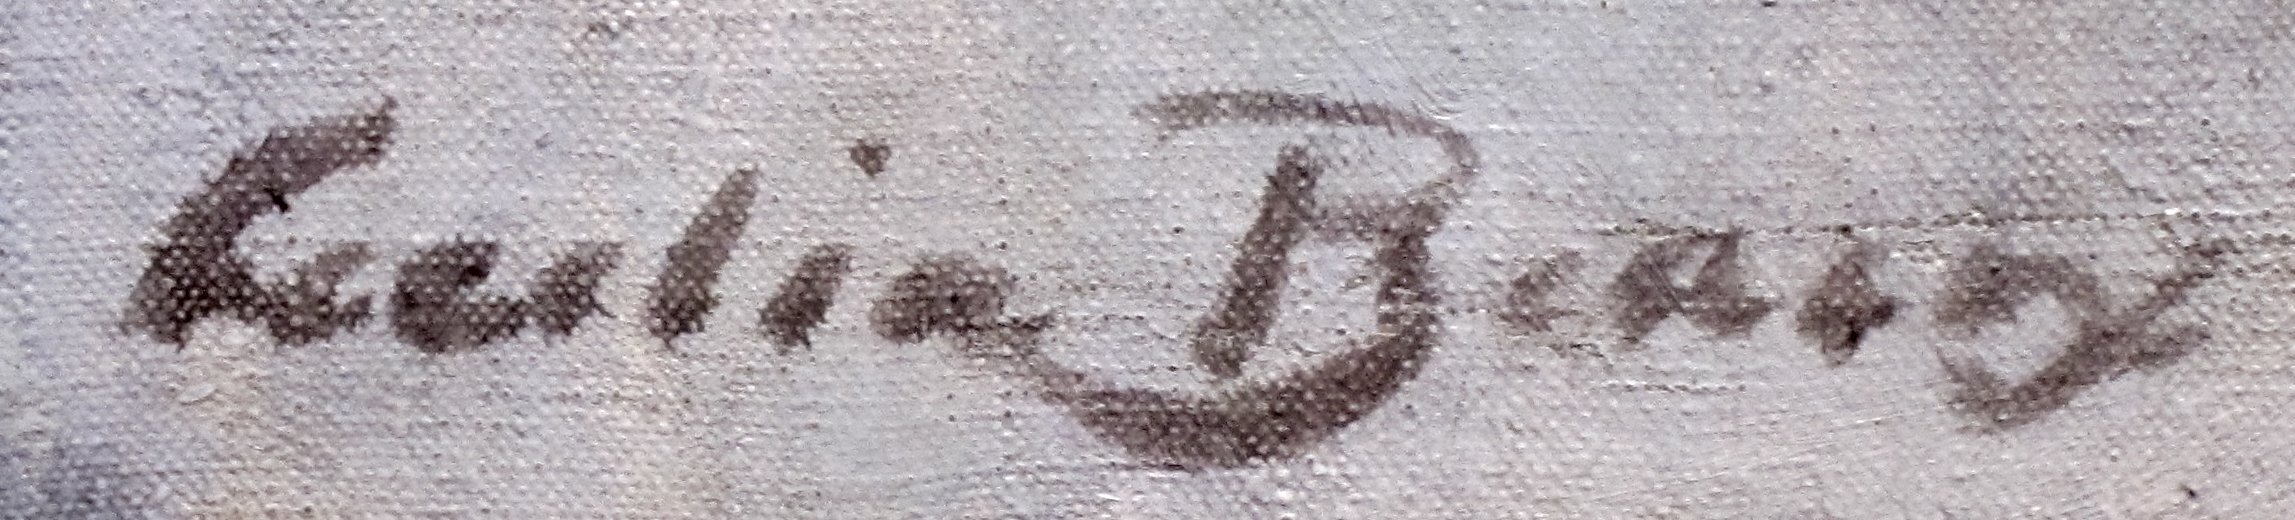
Signature of: cecilia beaux